Question: What is the potential diagnosis?
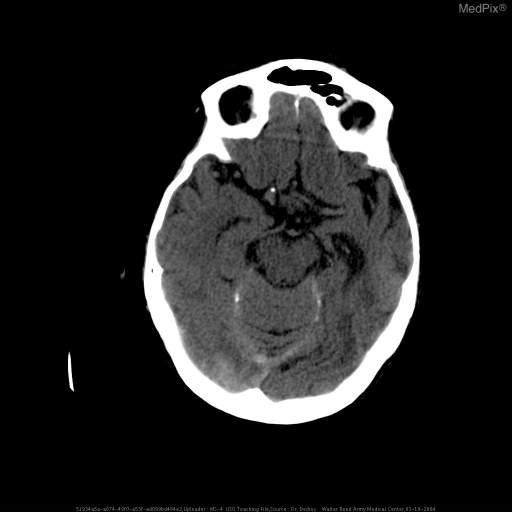
Answer: The possible diagnosis includes Vascular malformation
Hypertensive hemorrhage
Amyloid angiopathy
Metastatic disease (e.g. renal, lung etc.)
Occult trauma.